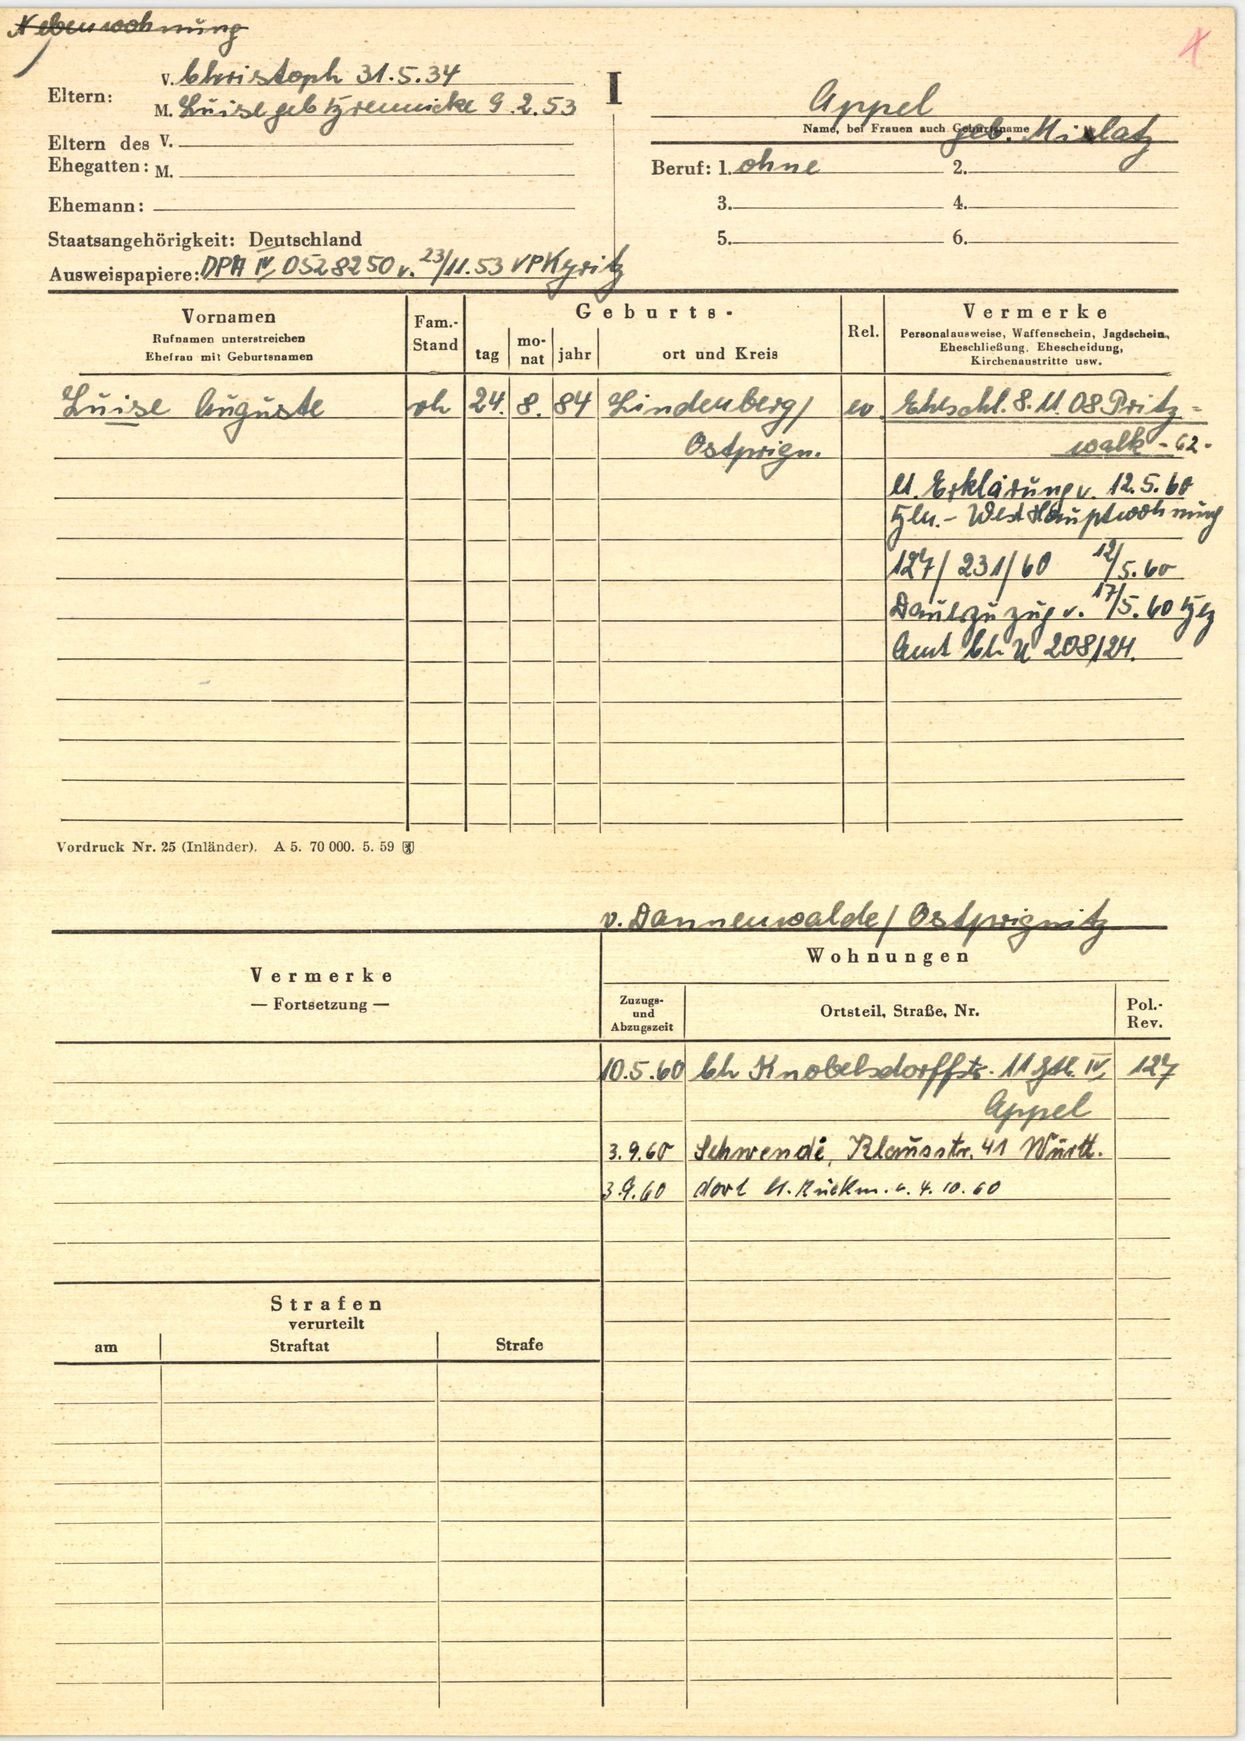
Appel geb. Mielatz